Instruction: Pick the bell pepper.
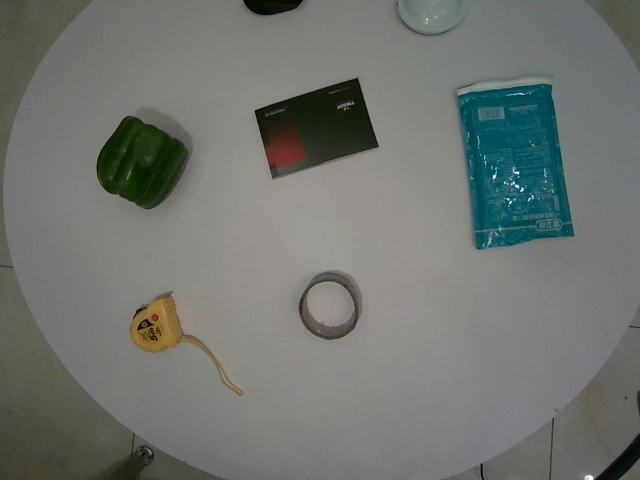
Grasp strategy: vertical